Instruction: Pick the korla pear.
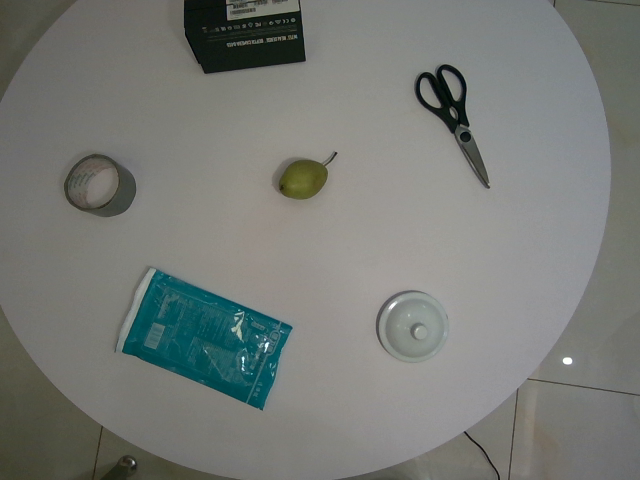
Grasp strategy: vertical